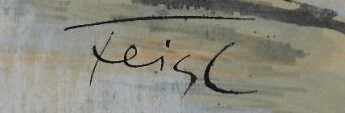
Signature of: bedřich feigl